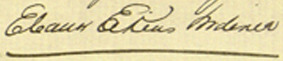
Signature of: eleanor elkins widener